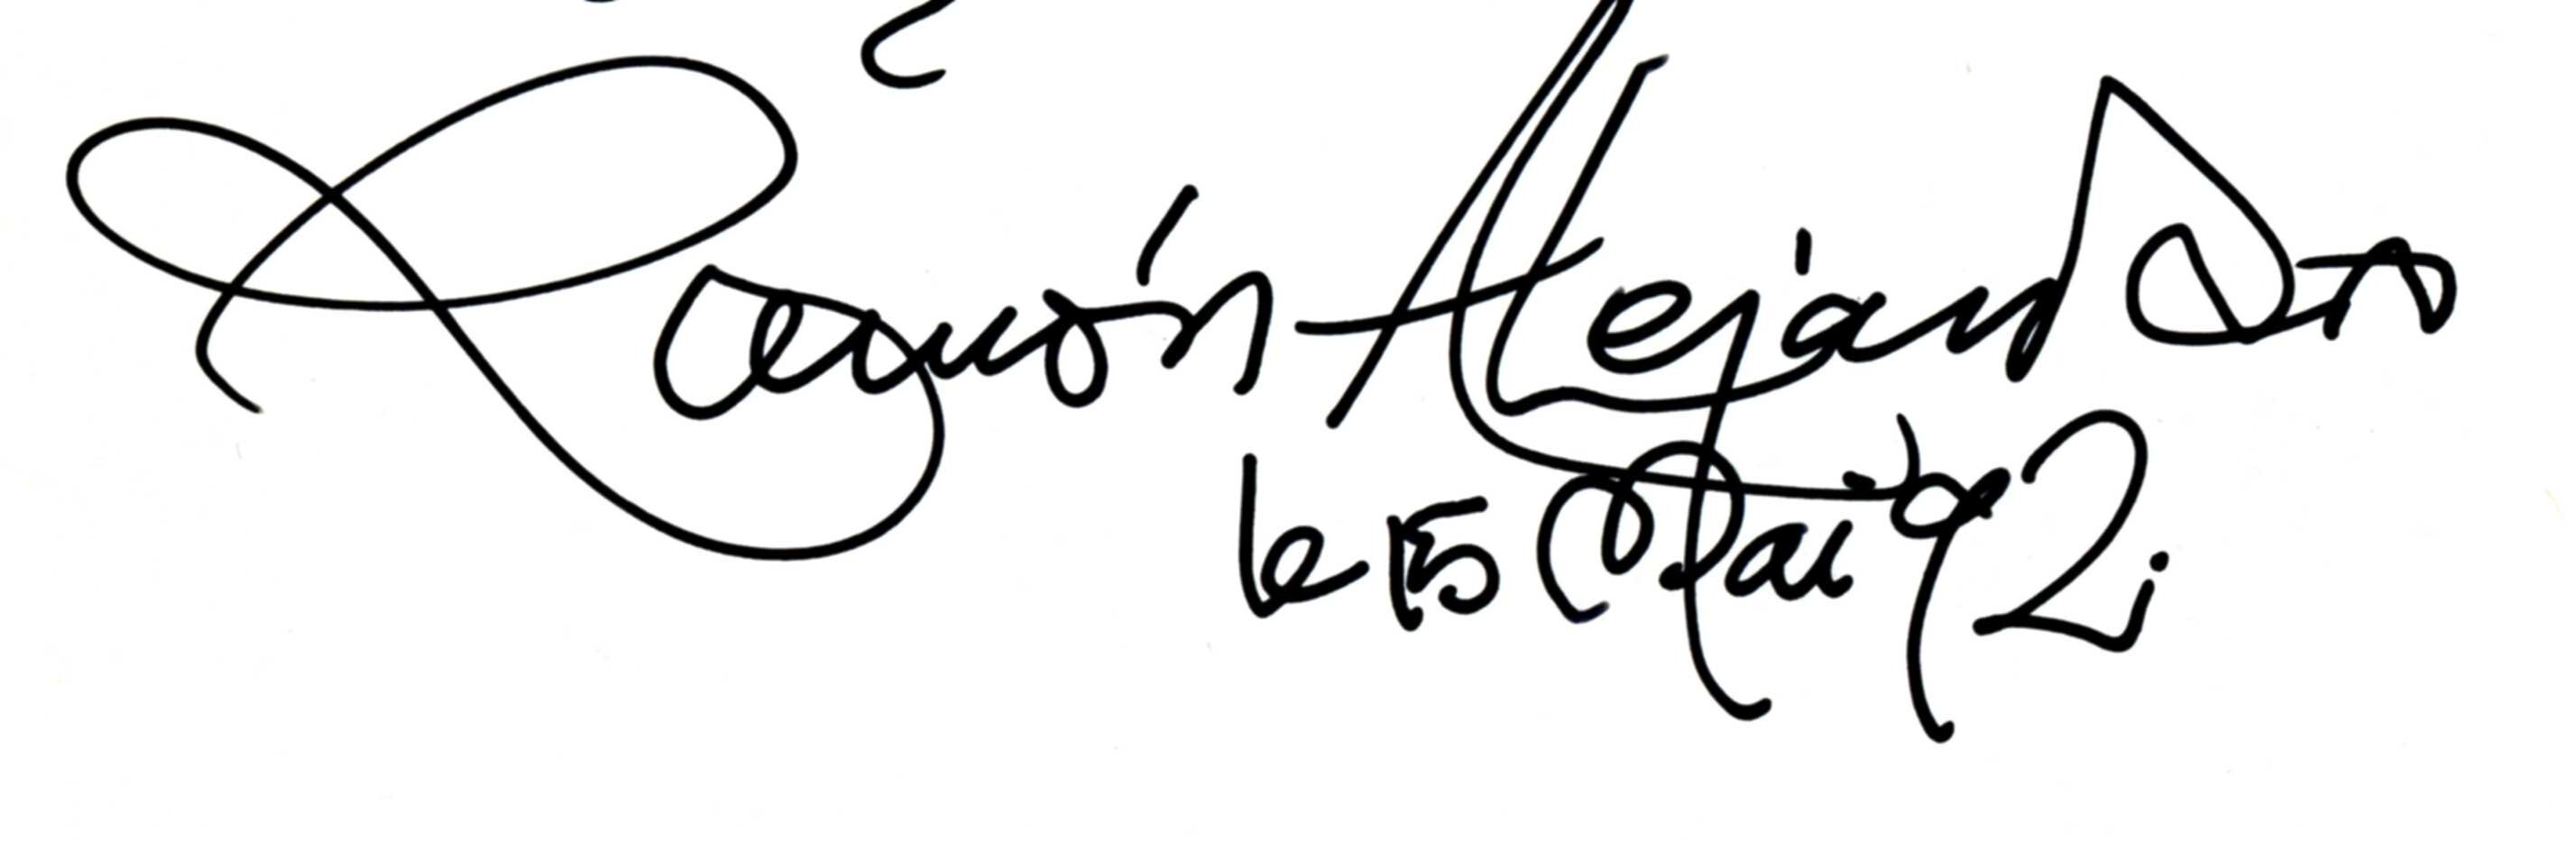
Signature of: ramón alejandro